Question: What is the name of the tenant mentioned in the document?
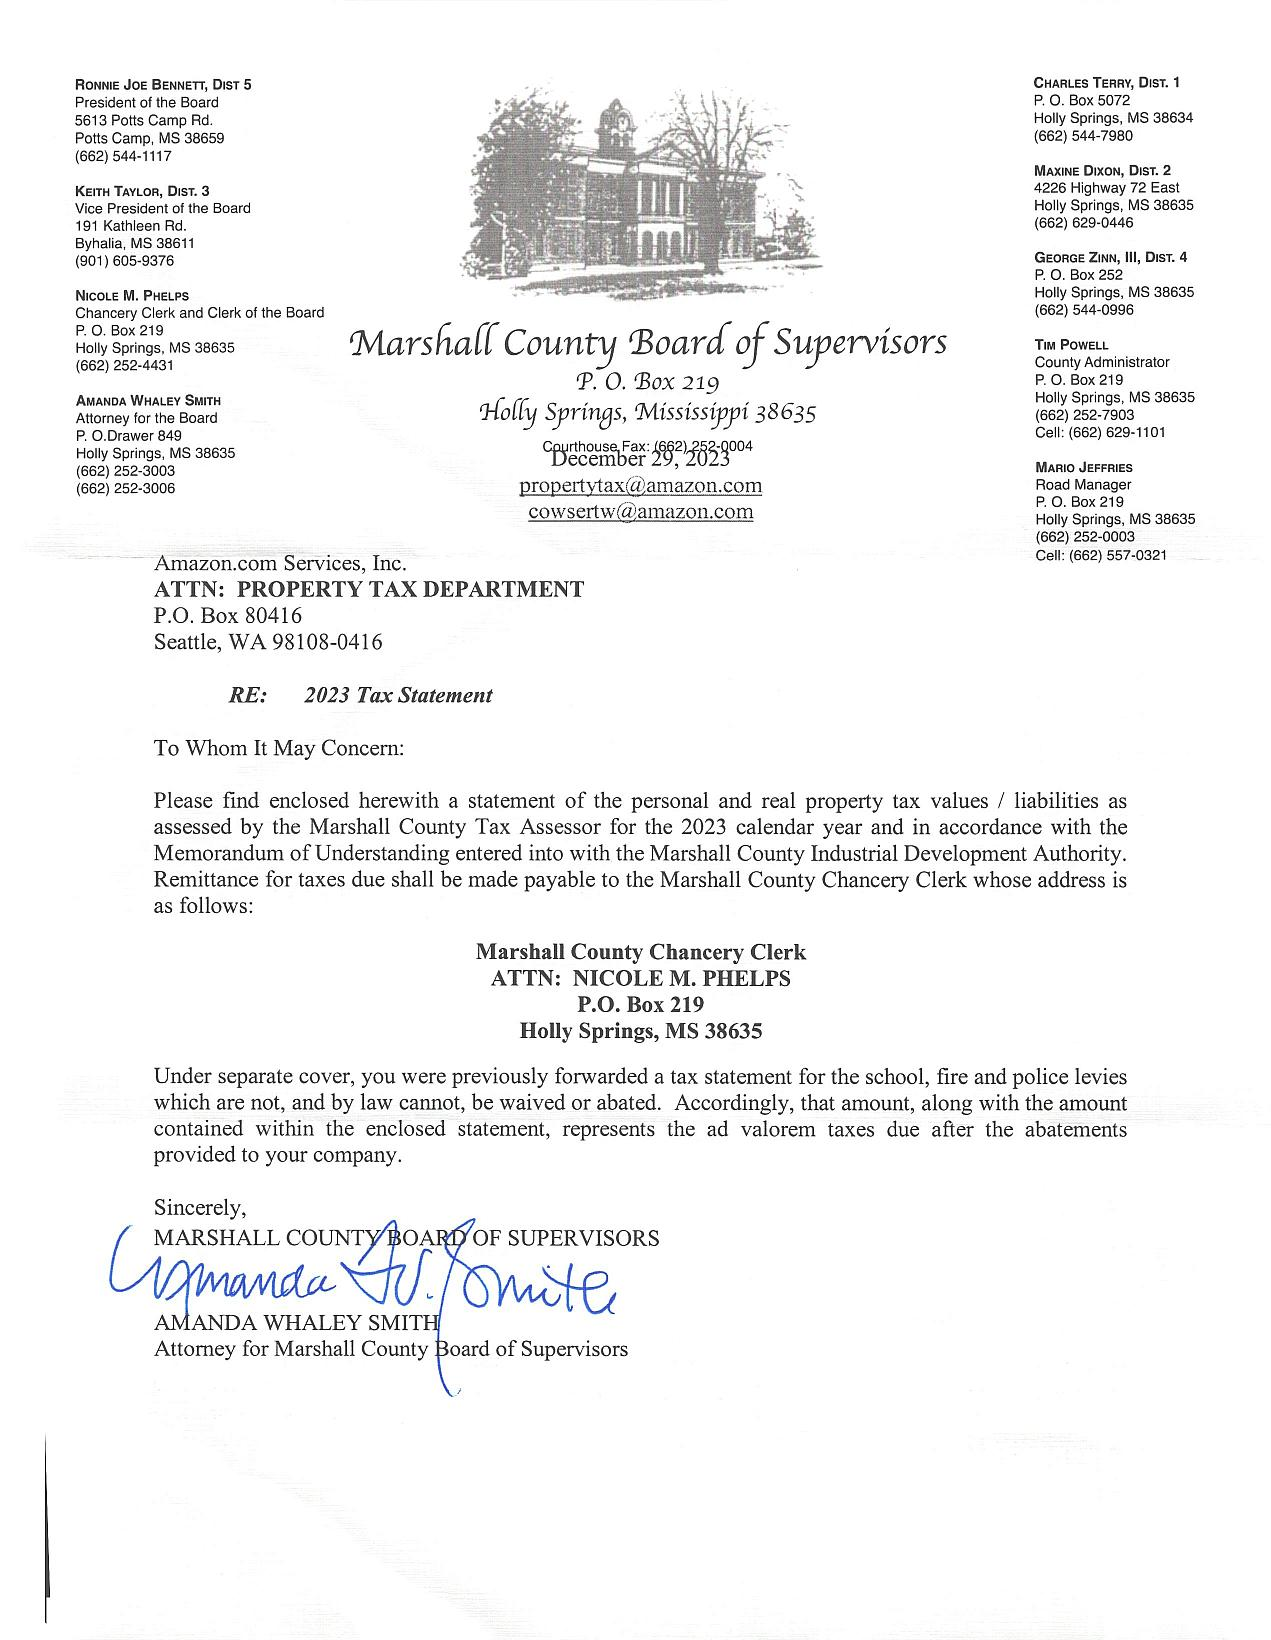
Answer: "Amazon.com Services, Inc."